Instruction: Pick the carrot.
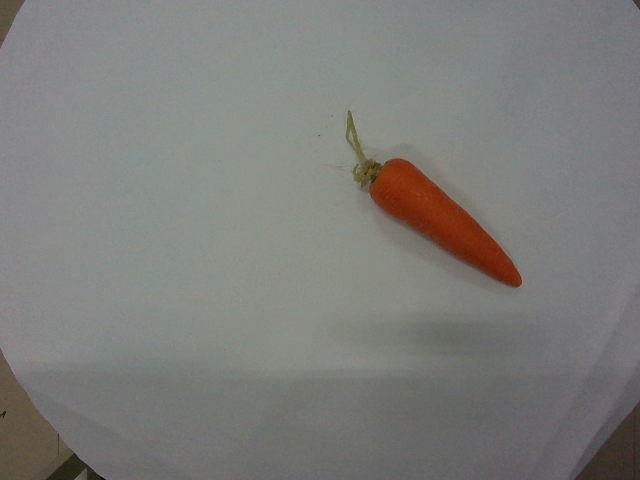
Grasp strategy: vertical